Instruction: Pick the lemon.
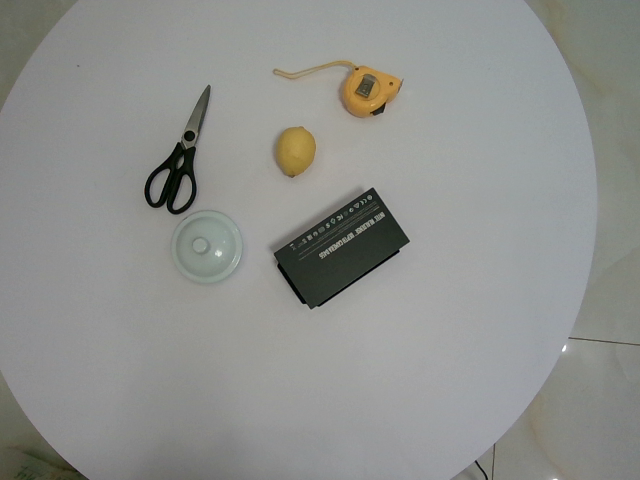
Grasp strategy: vertical